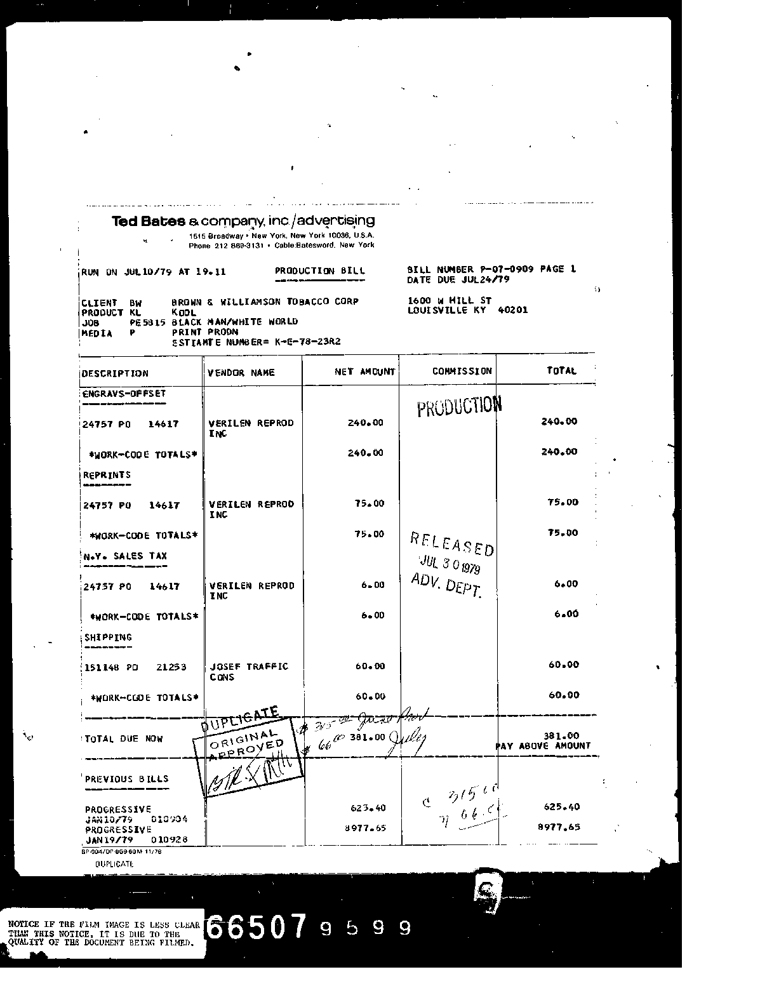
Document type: Invoice